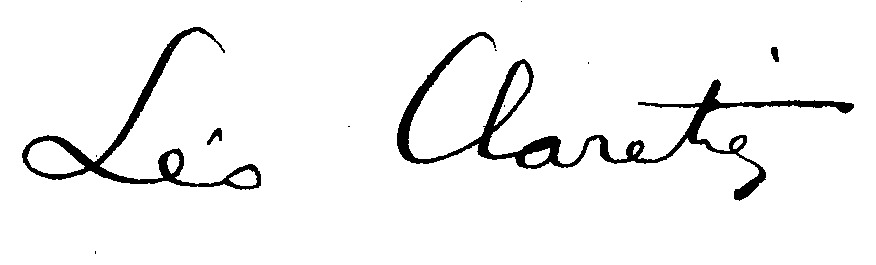
Signature of: léo claretie